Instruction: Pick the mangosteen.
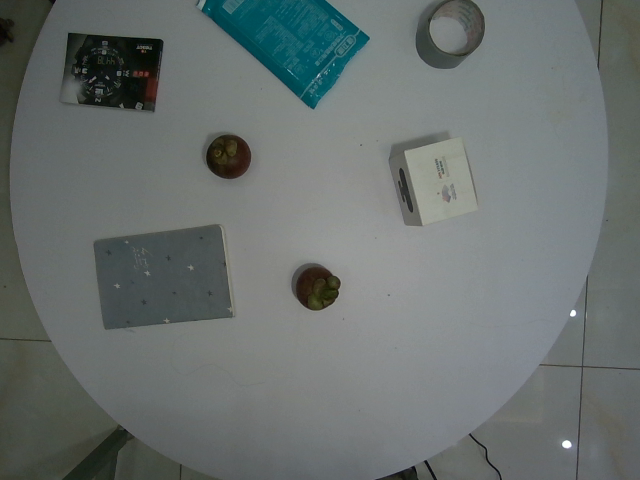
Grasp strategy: vertical